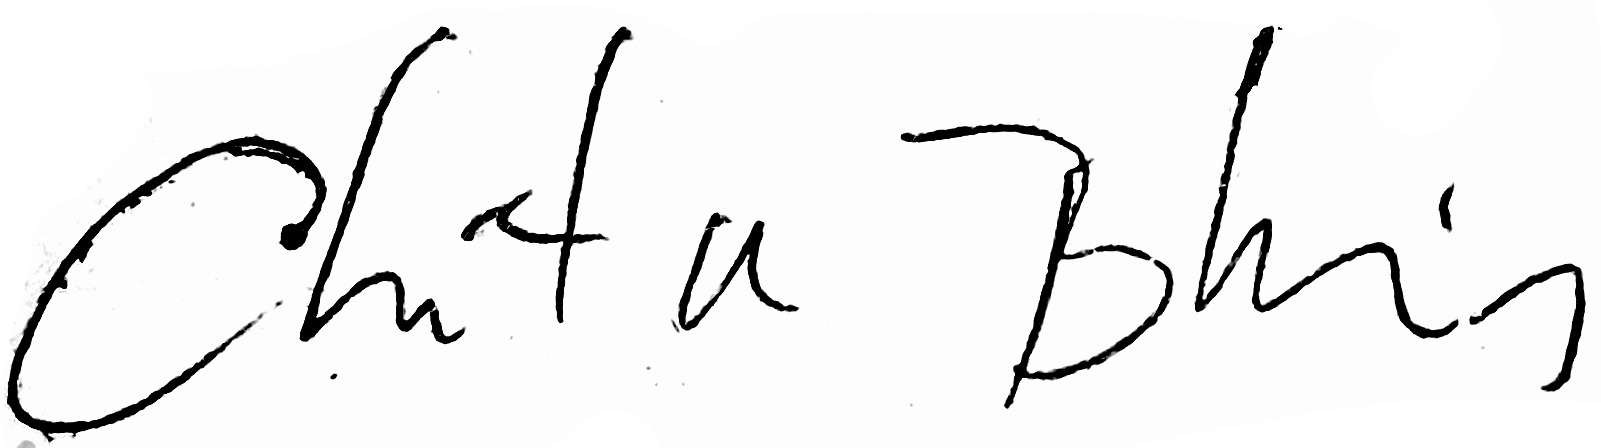
Signature of: chitta jena